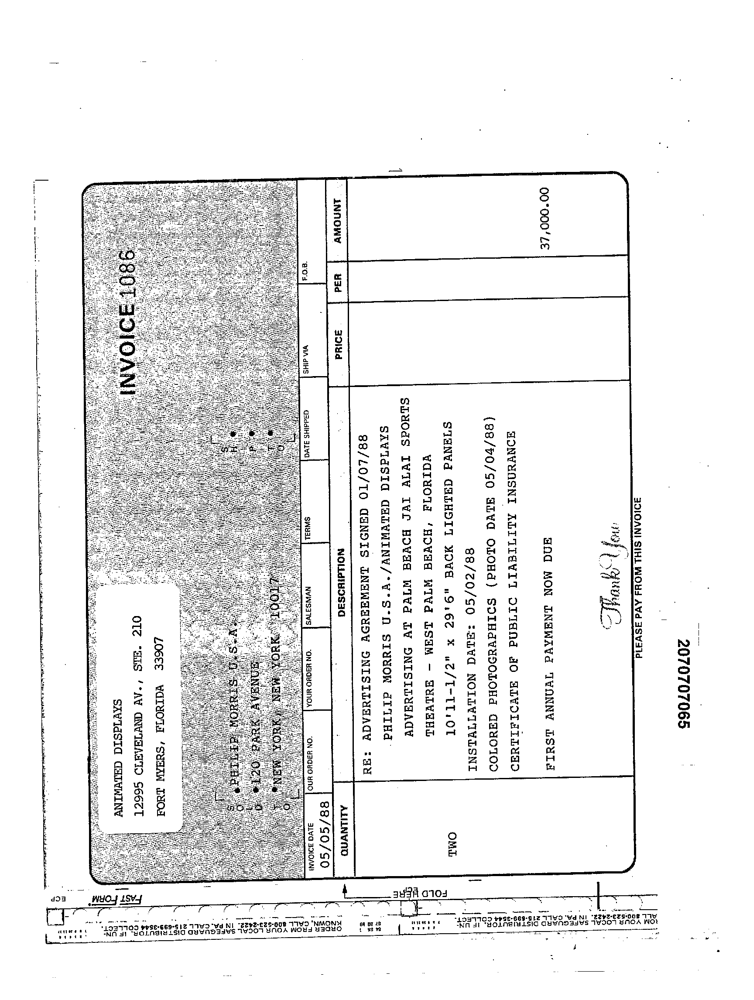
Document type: Invoice